Question: What is the name of the tenant mentioned in the document?
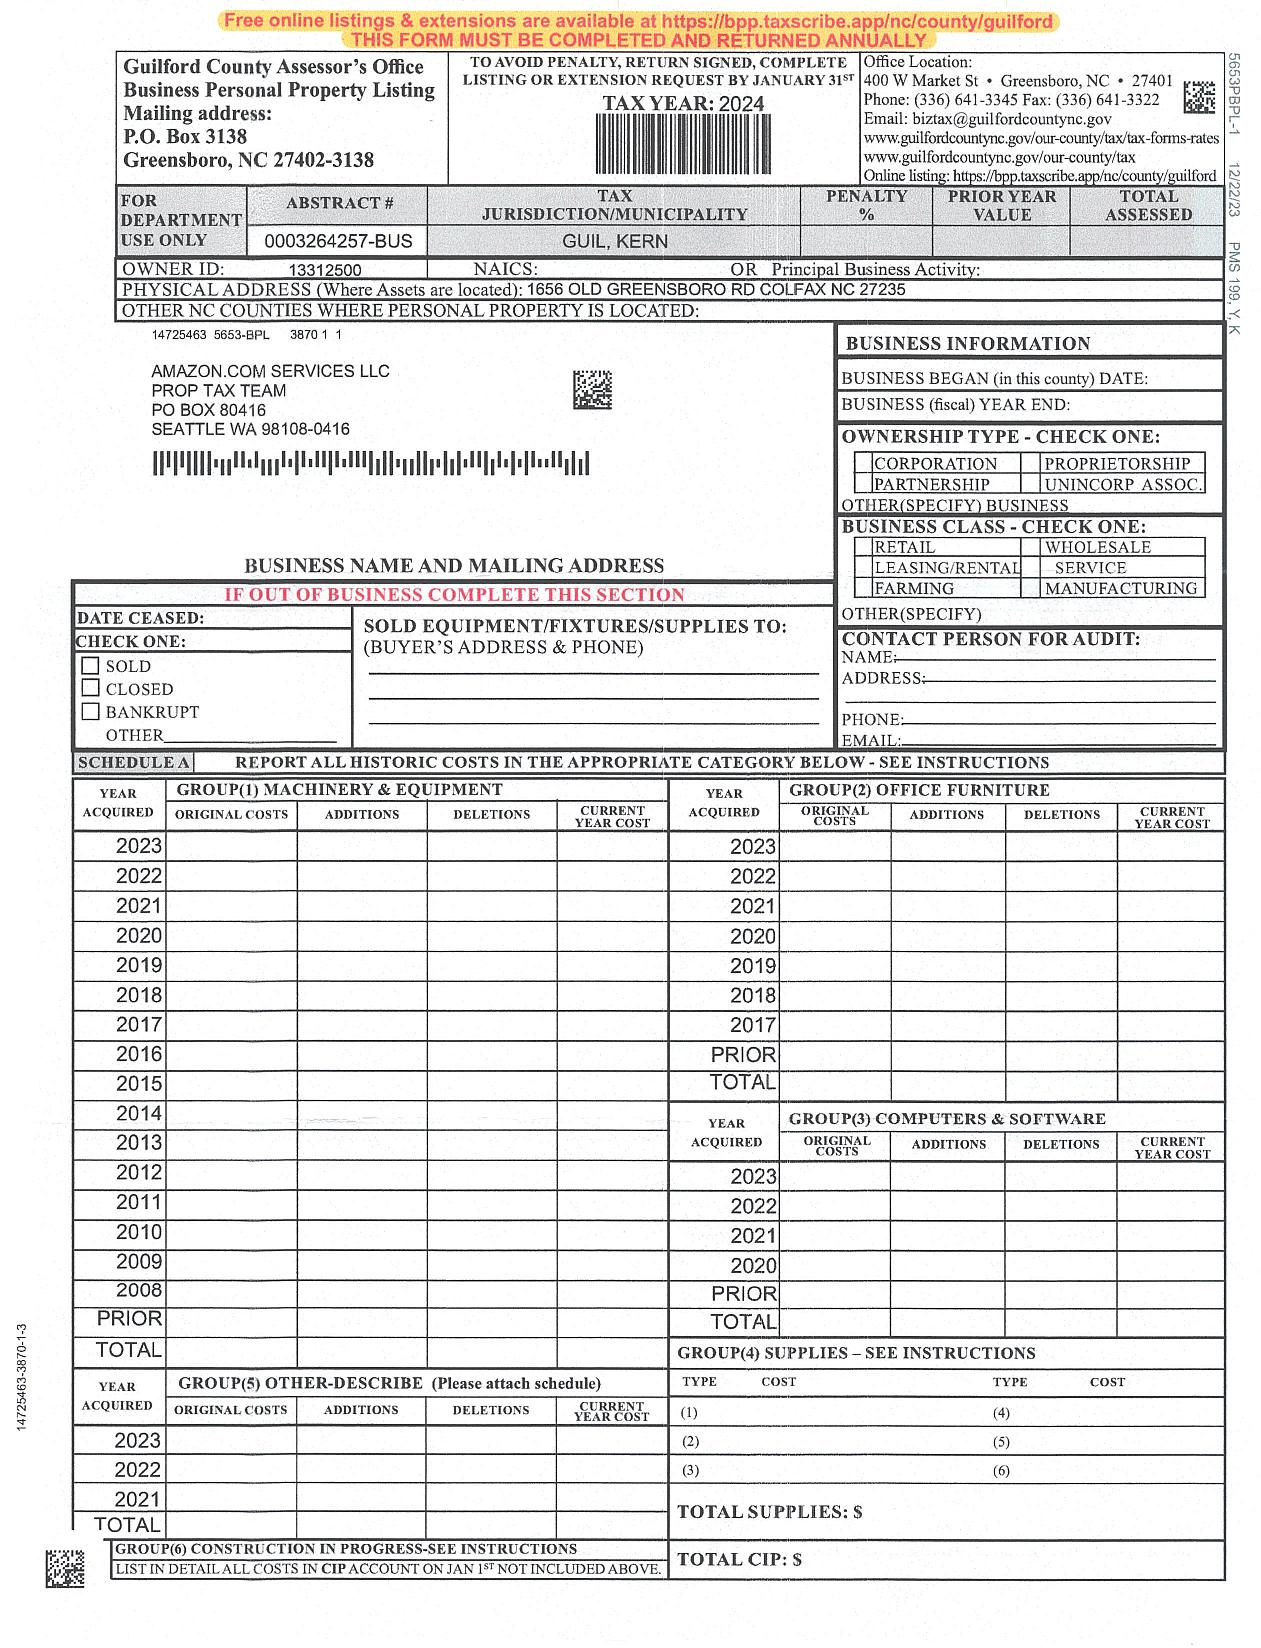
Answer: "AMAZON.COM SERVICES LLC"